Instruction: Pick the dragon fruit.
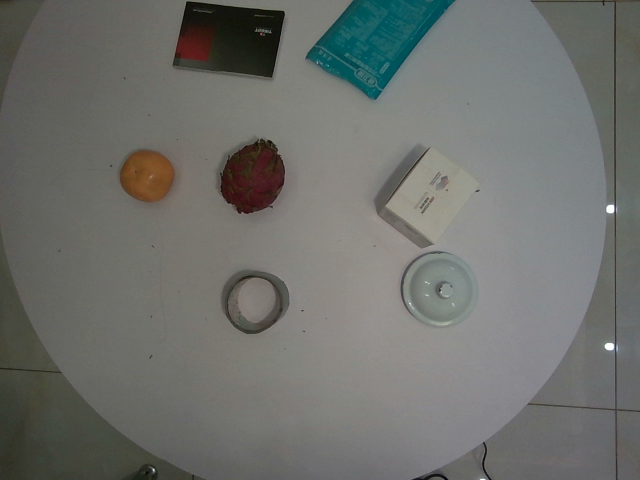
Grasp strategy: vertical